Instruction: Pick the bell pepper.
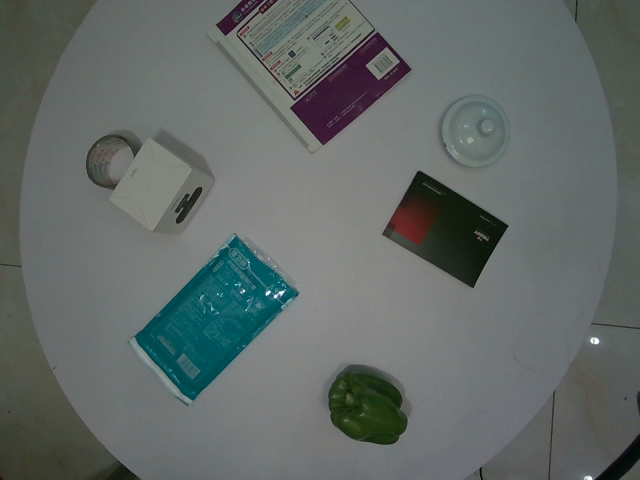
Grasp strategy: vertical